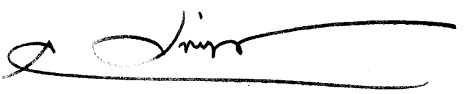
Signature of: adalbert krieger vasena